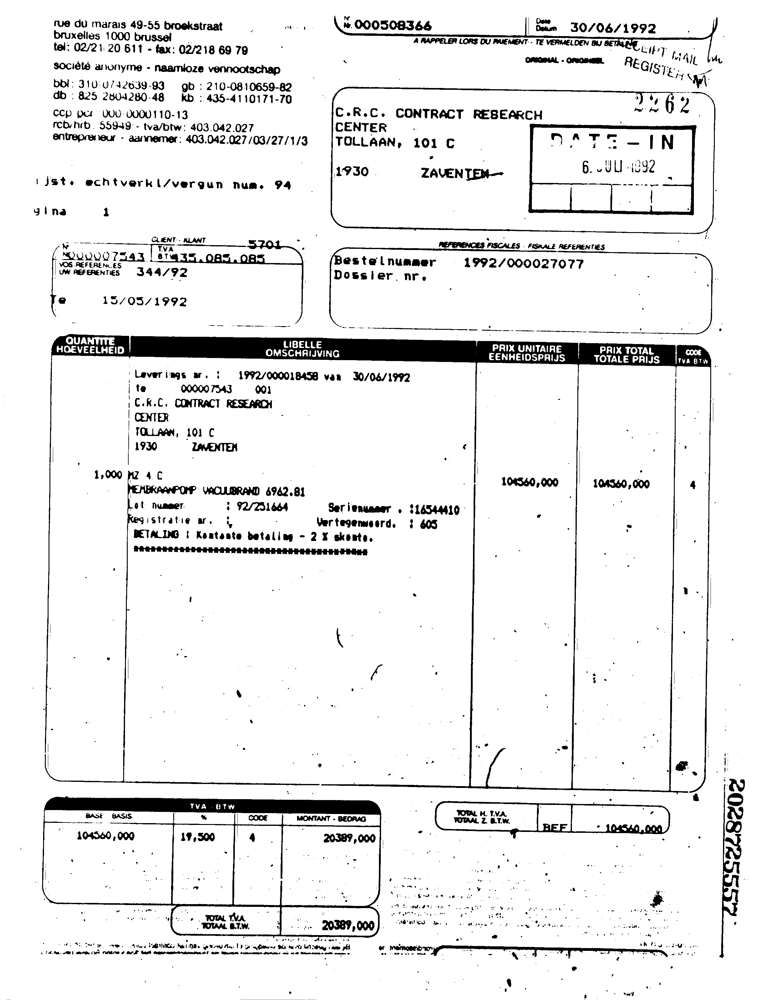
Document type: Invoice